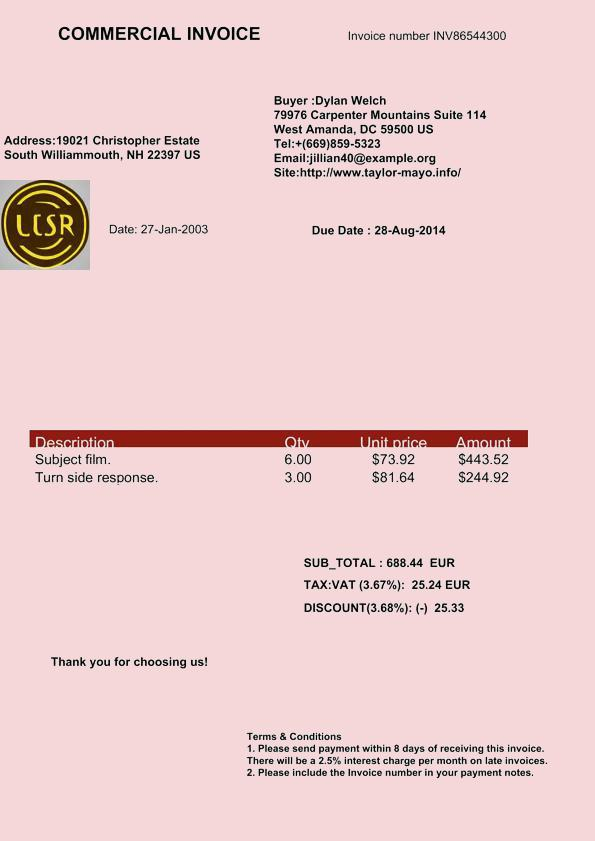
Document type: Invoice